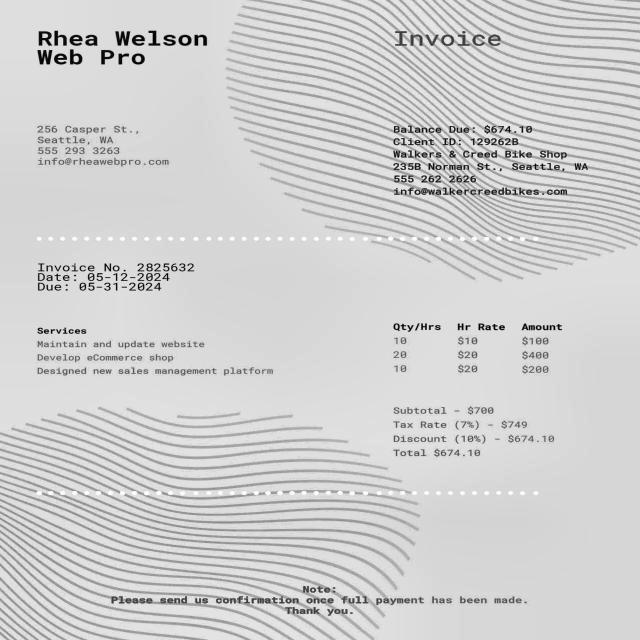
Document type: Invoice